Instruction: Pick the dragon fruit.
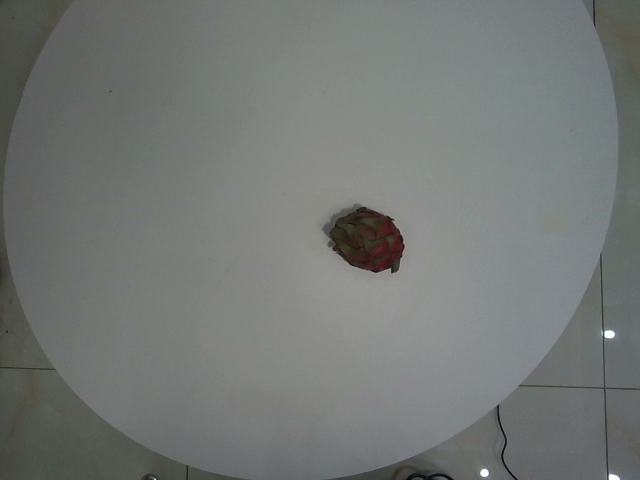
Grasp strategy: vertical